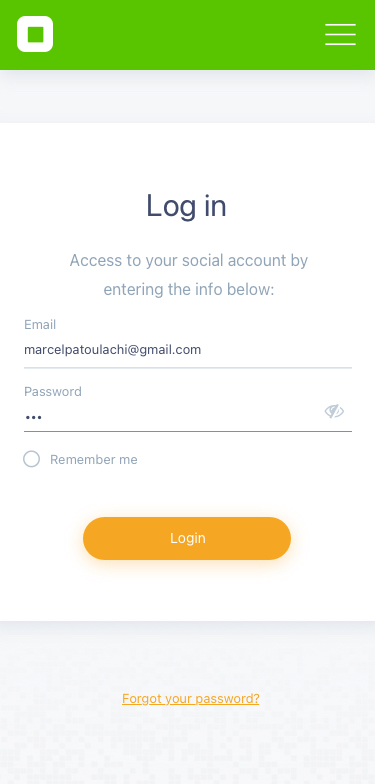
Text in this UI design:
Forgot your password?
Email
marcelpatoulachi@gmail.com
…
Password
Remember me
Access to your social account by entering the info below:
Log in
Login